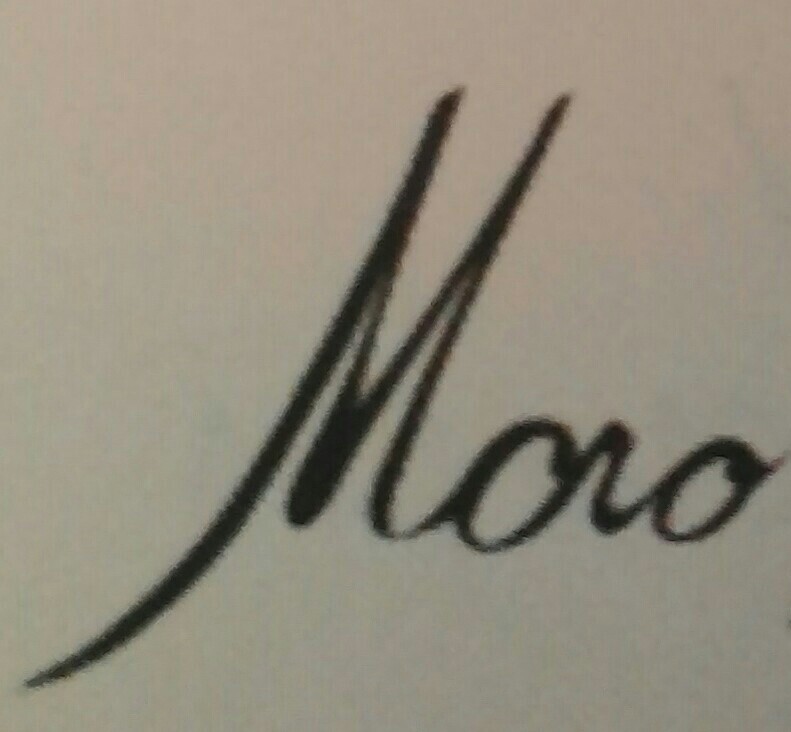
Signature of: mathilde moraeau